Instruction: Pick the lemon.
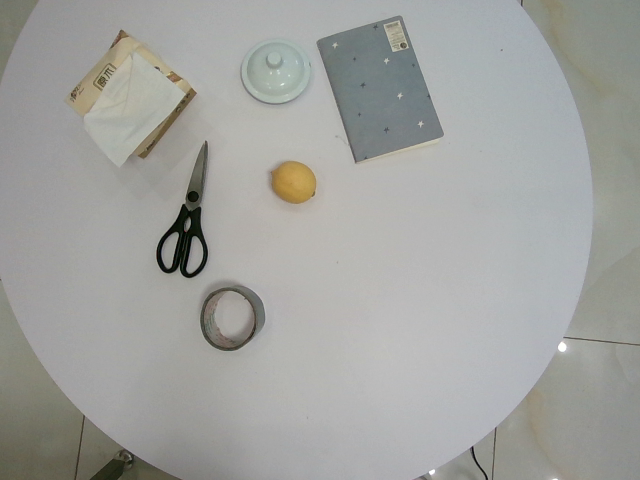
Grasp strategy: vertical